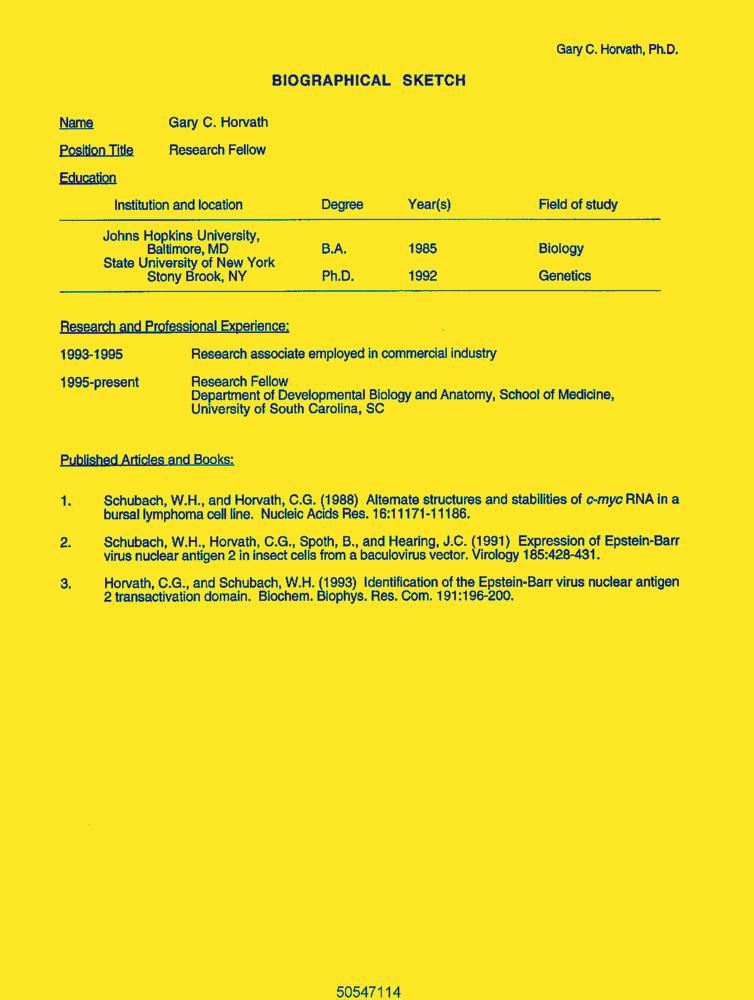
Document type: Resume-Doc